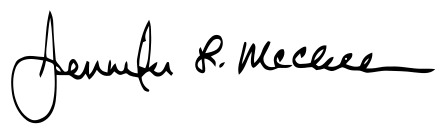
Signature of: jennifer mcclellan